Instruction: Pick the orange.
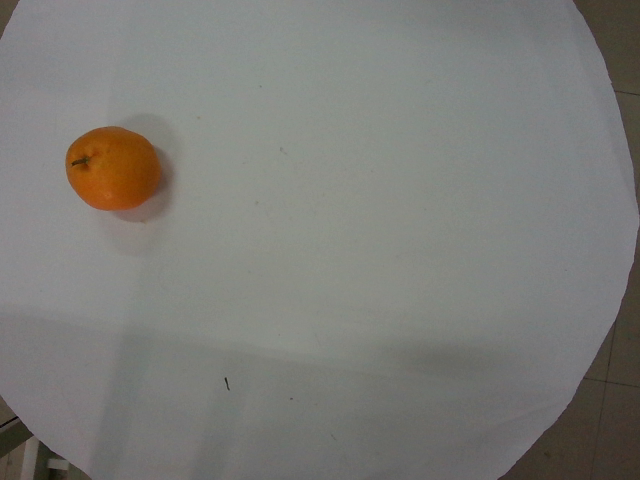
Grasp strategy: vertical